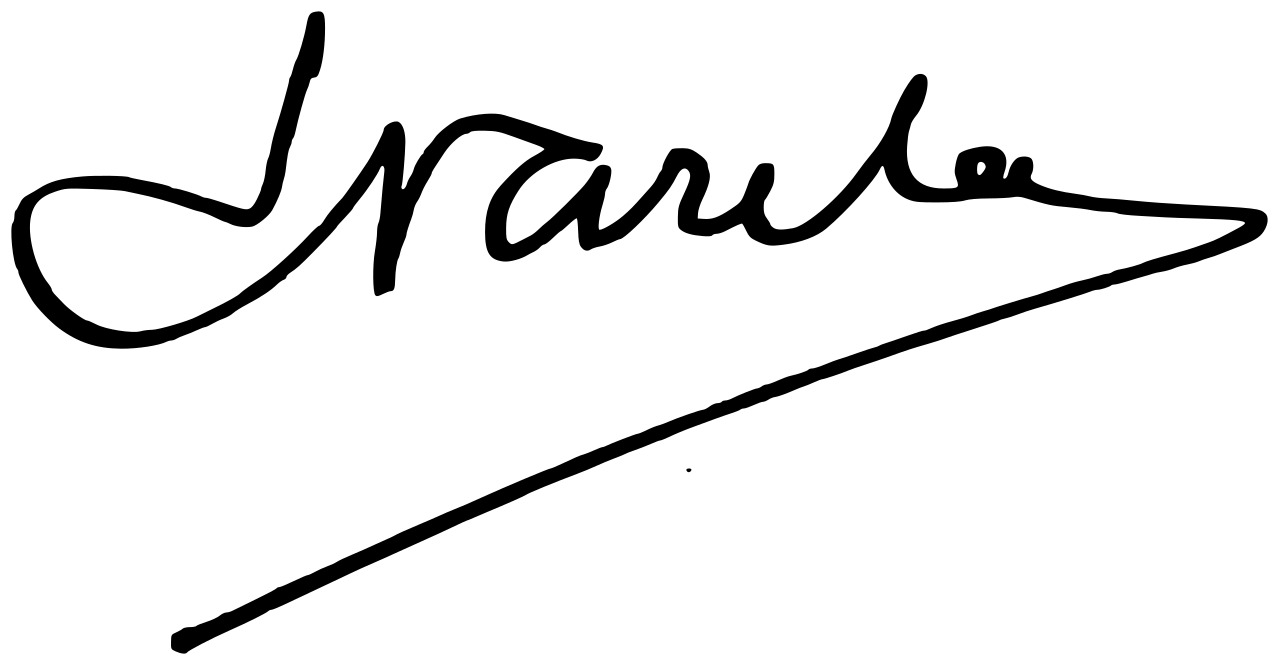
Signature of: josé enrique varela